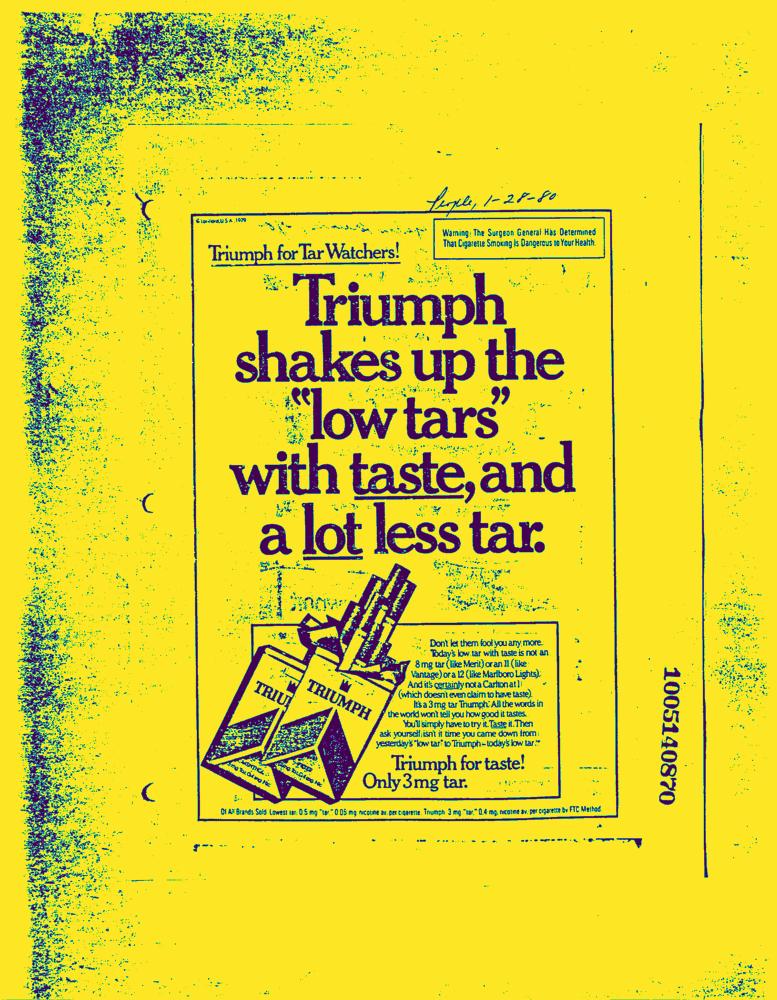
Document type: AD